Identify and extract the amount in words, amount in numbers, payee name, cheque date, and bank name from the image.
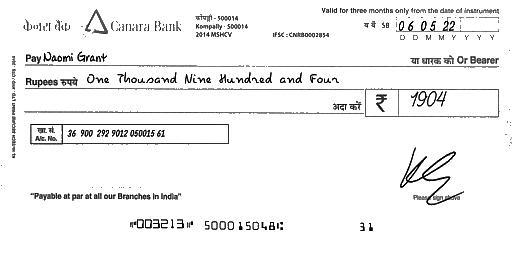
amt_in_words: One Thousand Nine Hundred and Four
amt_in_figures: 1904
payee_name: Naomi Grant
bank_name: Canara Bank
cheque_date: 06/05/22